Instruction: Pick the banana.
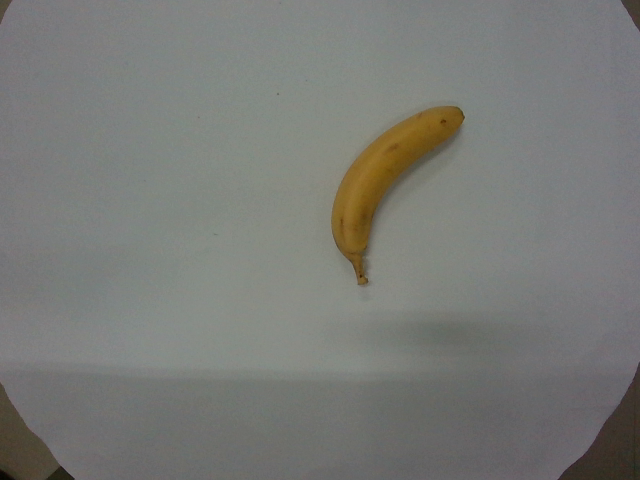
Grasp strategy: vertical